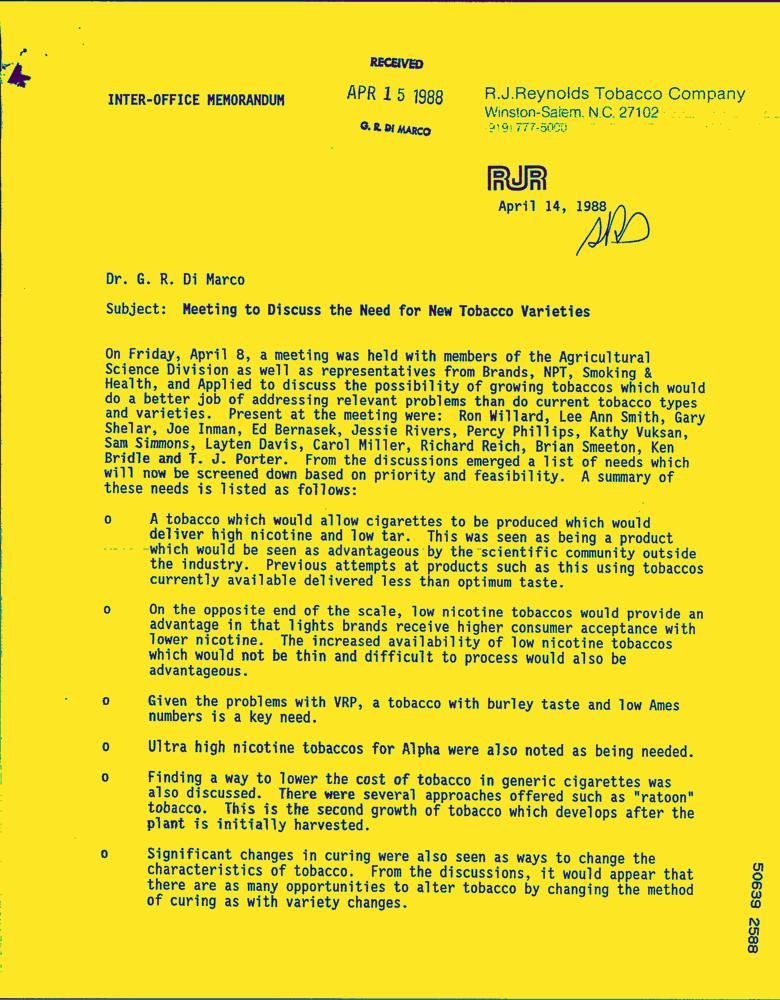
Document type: Letter-Doc